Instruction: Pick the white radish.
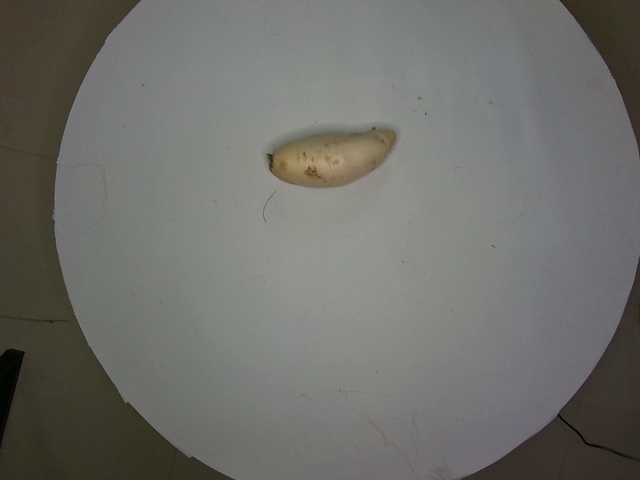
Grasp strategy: vertical